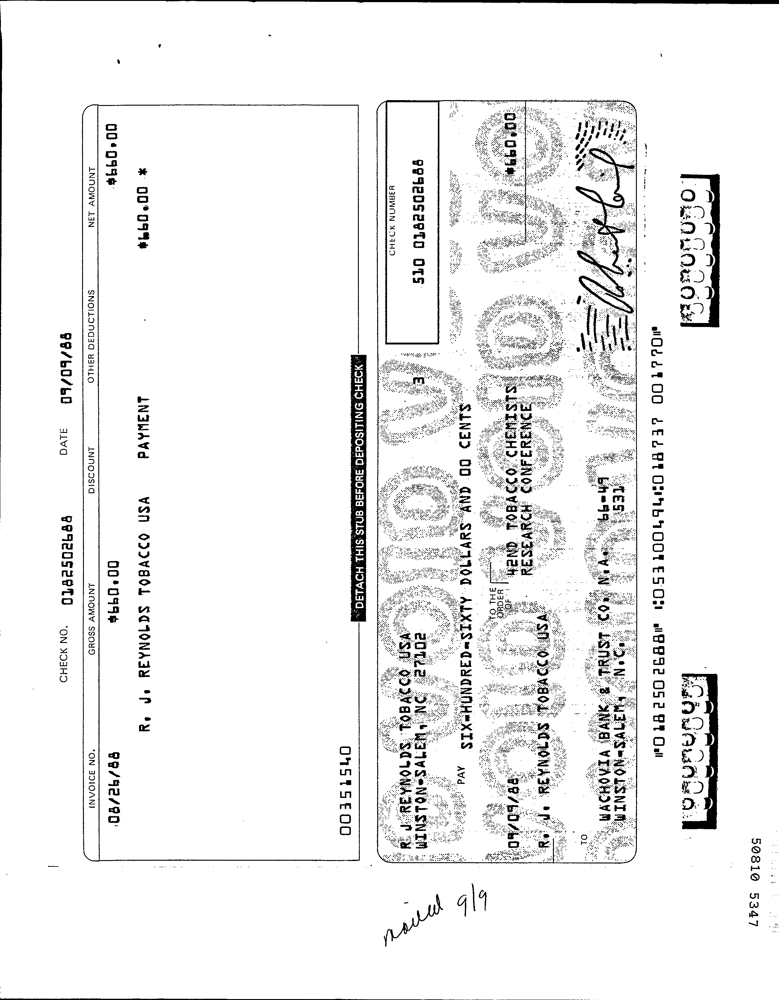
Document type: Invoice